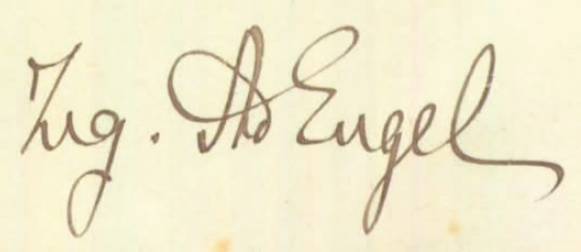
Signature of: adolfo engel